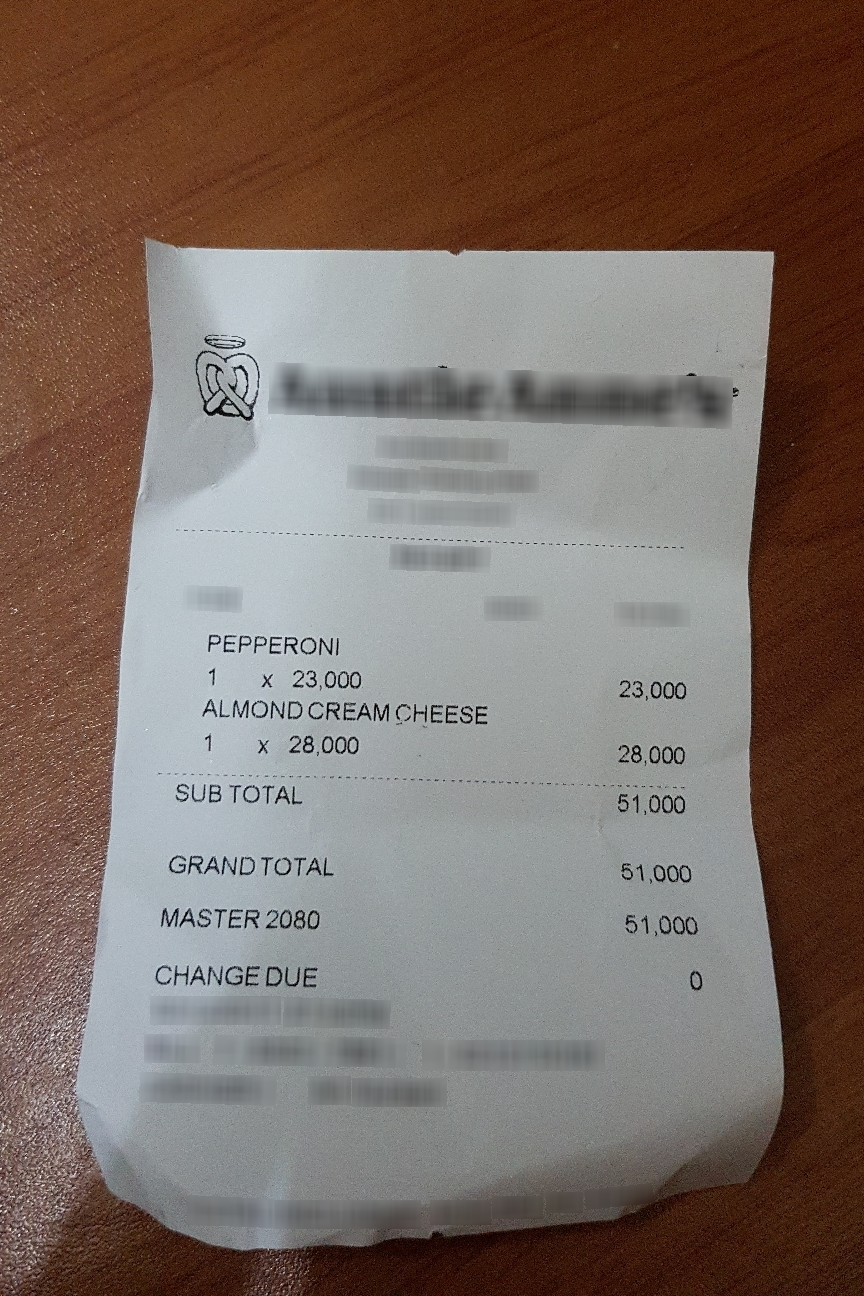
Extraction:
receipt: line_items: name: PEPPERONI
price: 23,000
qty: 1 x
name: ALMOND CREAM CHEESE
price: 28,000
qty: 1 x
subtotal: 51,000
total: 51,000